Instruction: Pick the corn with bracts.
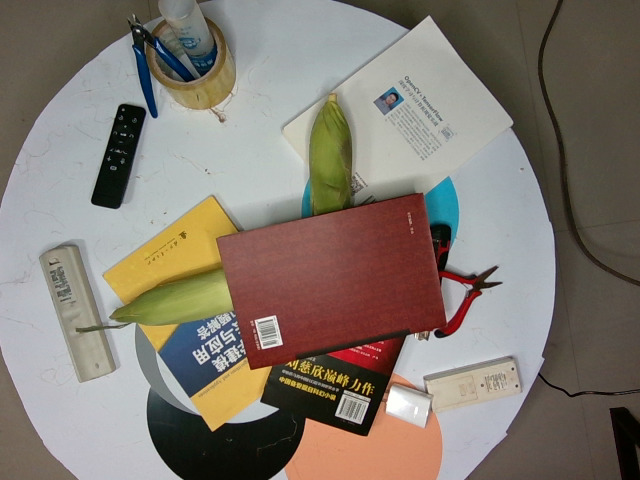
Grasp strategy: vertical